Question: Describe the condition in detail:
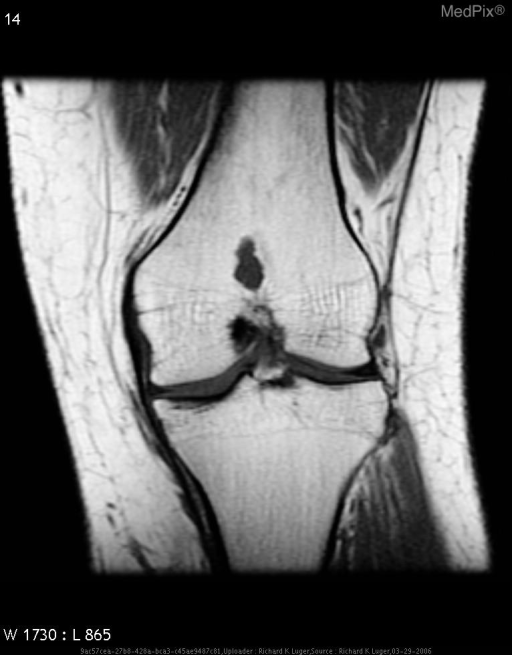
Answer: The disease is discussed as: A benign neoplasm composed of ectopic cartilage rests that have migrated into bones’ metaphysis from the growth plate. Enchondromas are usually singular, but multiple lesions may occur in enchondromatosis syndromes such as Ollier’s, Maffucci’s and metachondromatosis.  Enchondromas are a benign finding seen incidentally on plain radiographs MRI, and/or CT while investigating other pathology.

Typically, patients are 20-40 years old when the tumor is identified.  The patient with any of the enchondromatosis syndromes is typically younger when the first lesion is identified. There is no gender or racial predilection.

In the United States, enchondromas account for 12-14% of benign bone neoplasms and 3-10% of osseous neoplasms in general. They are most commonly found in the diaphyses of the hands and feet, and less commonly in the femur, humerus, or tibia.  Enchondromas present as small (<5 cm) lytic masses which have a pattern of lobulated arcs and rings indicative of their chondroid matrix.  When found in the larger bones, they are usually metaphyseal, centrally located and can have a sclerotic margin.

Frequently plain radiographs are adequate to identify and diagnose enchondromas.  Occasionally, further imaging such as CT or MRI may be required to offer a more complete picture of the bone surrounding the tumor.  Bone scans are usually ineffective in the diagnosis of enchondromas as typical findings of mildly increased uptake are non-specific.

Enchondromas are benign but can cause pathologic fractures or can rarely progress to chondrosarcoma. This malignant transformation is of concern due to the destructive changes which occur in high grade tumors as well as the 5 year survival rate which is as low as 15% in high grade tumors.

Tumors found in the hands and feet have a virtually negligible transformation rate while those seen in the long and flat bones should be monitored more closely for transformation. Transformation to malignancy occurs much more frequently in patients with enchondromatosis.

The following radiographic changes are suggestive of this transformation to chondrosarcoma:
• 	Scalloping of the inner surface of the bone
• 	Thickening of the bone cortex
• 	Reactive bone growth on the outer surface of the bone
• 	Erosion surrounded by reactive bone
• 	Noticeable growth in the bony erosion
• 	MRI may identify cortical extension and extension to the soft tissue mass.

With the exception of enlarged digits when hands and feet are involved, physical exam of the patient with an enchondroma is usually unremarkable. Pain found on exam is attributable to either adjacent but non-related pathology, pathologic fracture resulting from the enchondroma, or should raise the clinical suspicion for progression to chondrosarcoma.

Differential diagnosis varies depending on whether calcifications are present.  In cases in which they are, bone infarct which may exhibit a serpiginous lining and low grade chondrosarcoma must be considered.  If the lesion is purely lytic, however, non-ossifying fibroma, simple bone cyst, fibrous dysplasia, eosinophilic granuloma, and clear cell chondrosarcoma should be considered.
When considering these diagnoses, the following factors are each used to rule out the diagnosis in question:
• 	Non-ossifying fibroma – usually cortically based, enchondromas are medullary based
• 	Simple bone cyst – usually seen before age 20
• 	Eosinophilic granuloma – also seen commonly in patients before age 20
• 	Fibrous dysplasia – has a ground glass appearance on imaging
• 	Clear cell chondrosarcoma – epiphyseally based, with extension into the metaphysis usually seen on MR

When asymptomatic, treatment of enchondromas consists of observation.  In the patient in whom a pathologic fracture has occurred, the fracture is usually allowed to heal, followed by curettage and filling of the cavity with bone fragments or cement.